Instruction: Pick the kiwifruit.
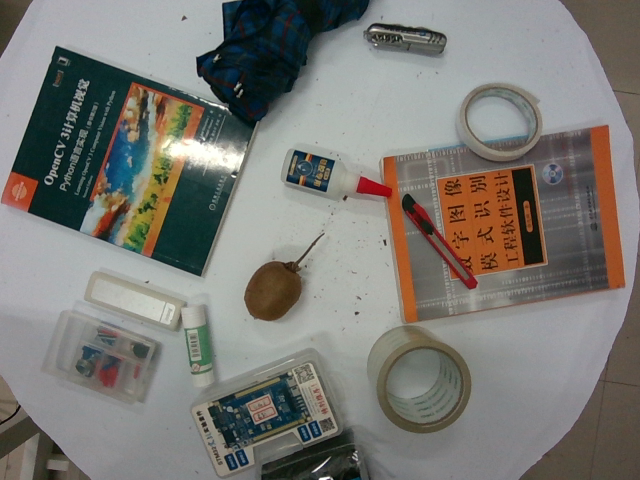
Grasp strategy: vertical